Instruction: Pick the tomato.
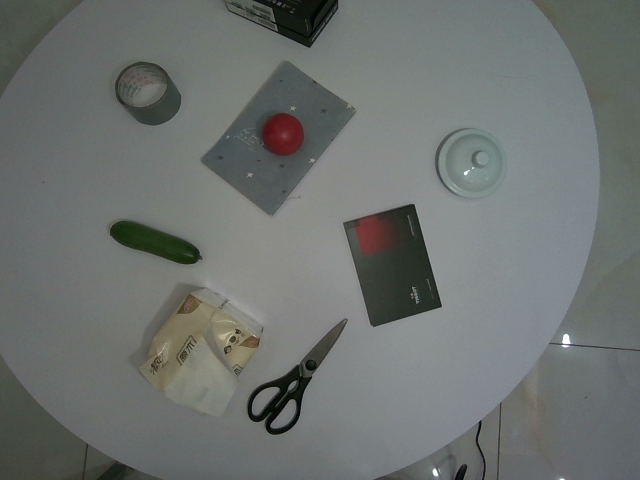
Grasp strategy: vertical